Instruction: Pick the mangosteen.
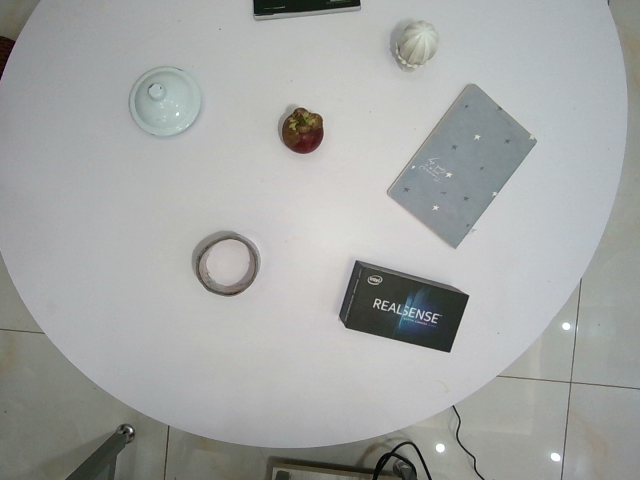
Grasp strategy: vertical